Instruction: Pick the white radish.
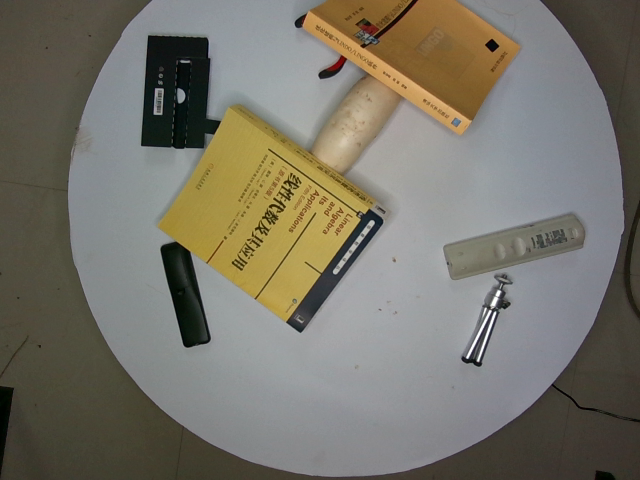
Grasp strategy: vertical